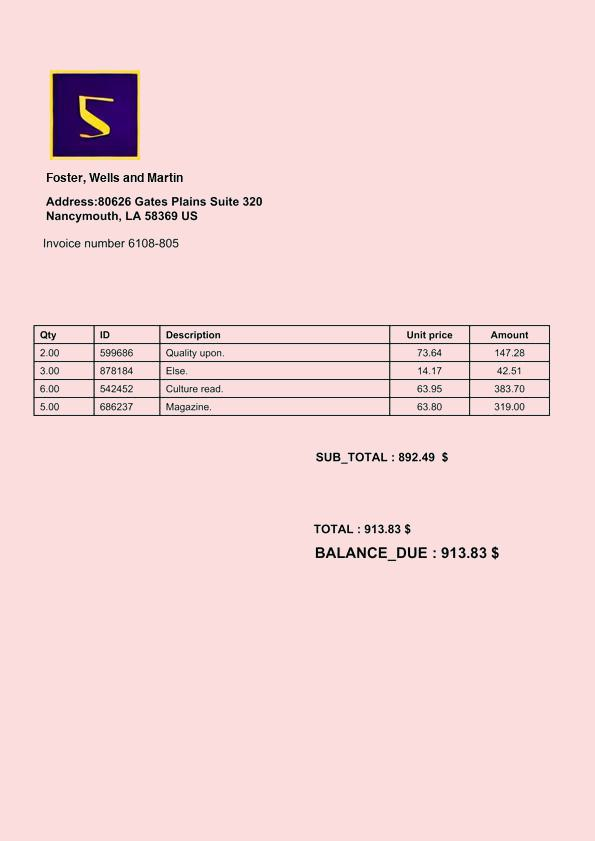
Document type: Invoice